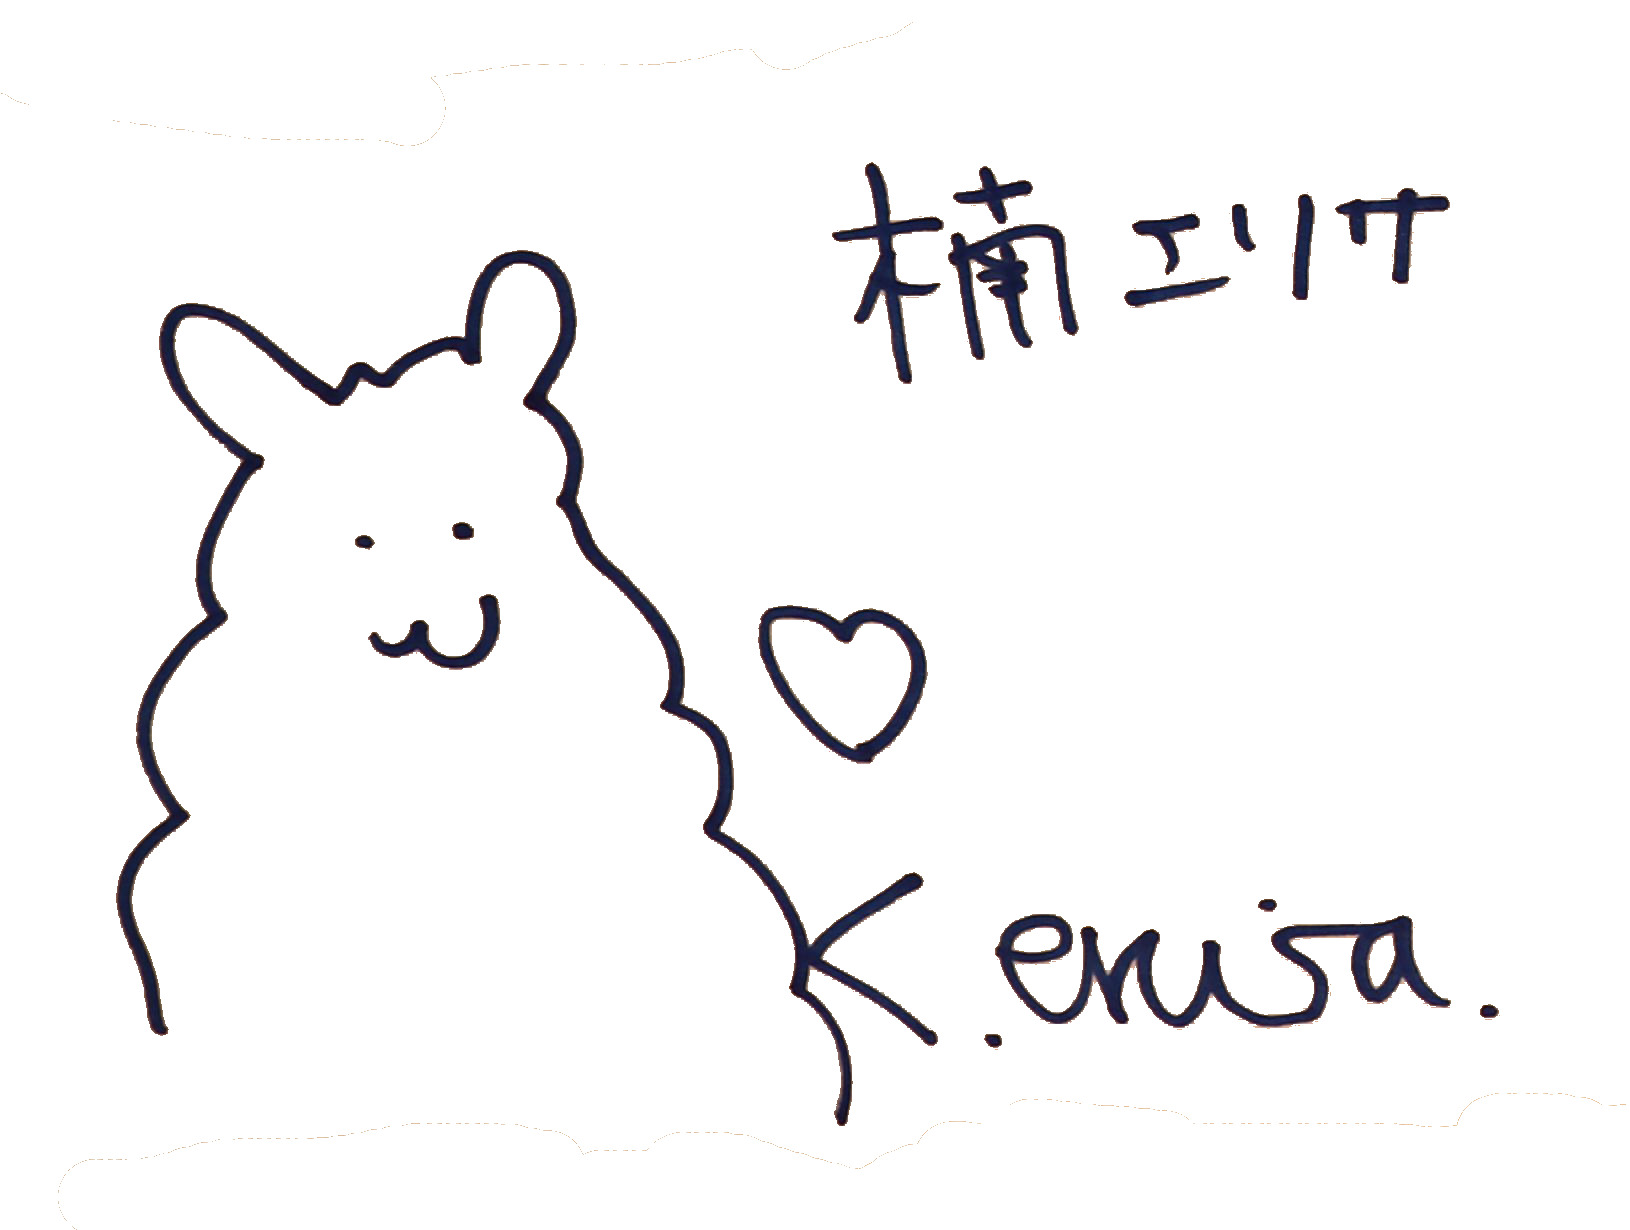
Signature of: erisa kusunoki